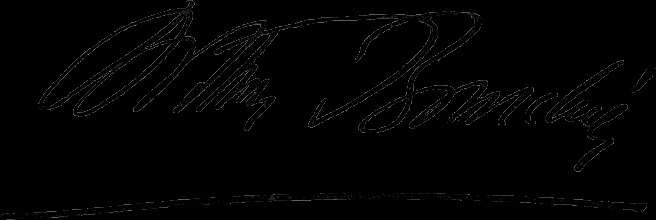
Signature of: arthur bourchier